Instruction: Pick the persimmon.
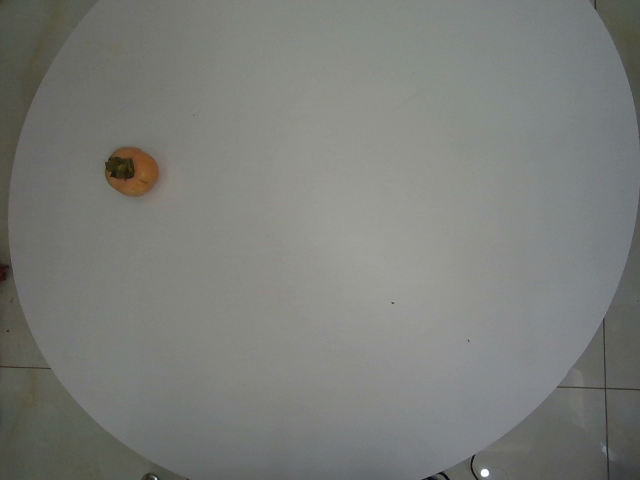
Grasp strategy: vertical